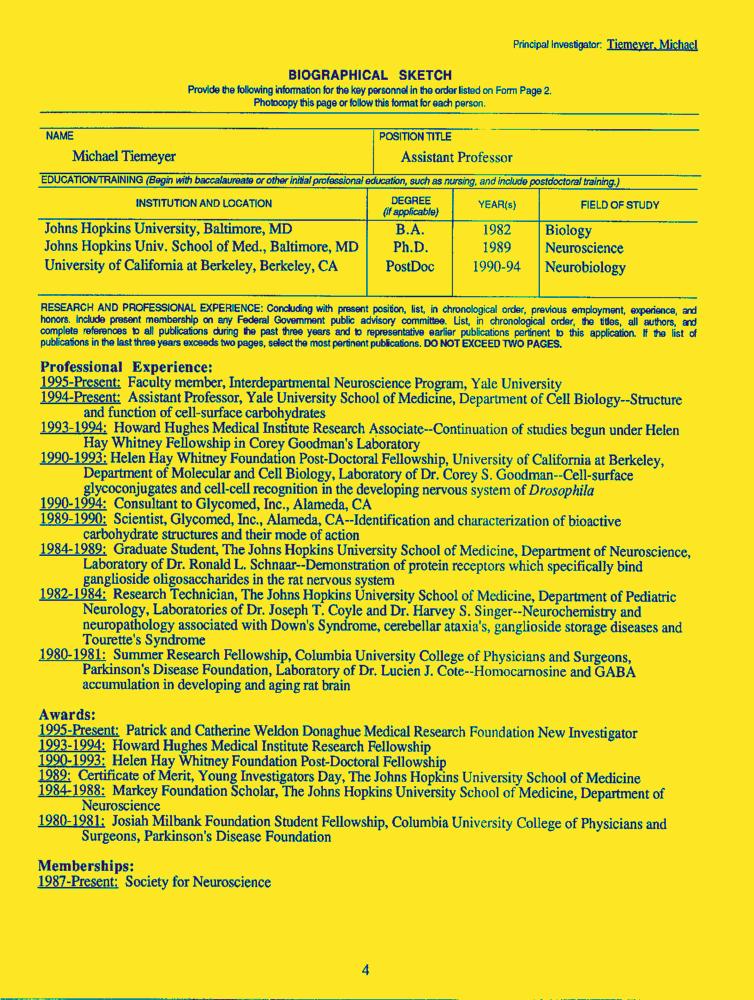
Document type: Resume-Doc